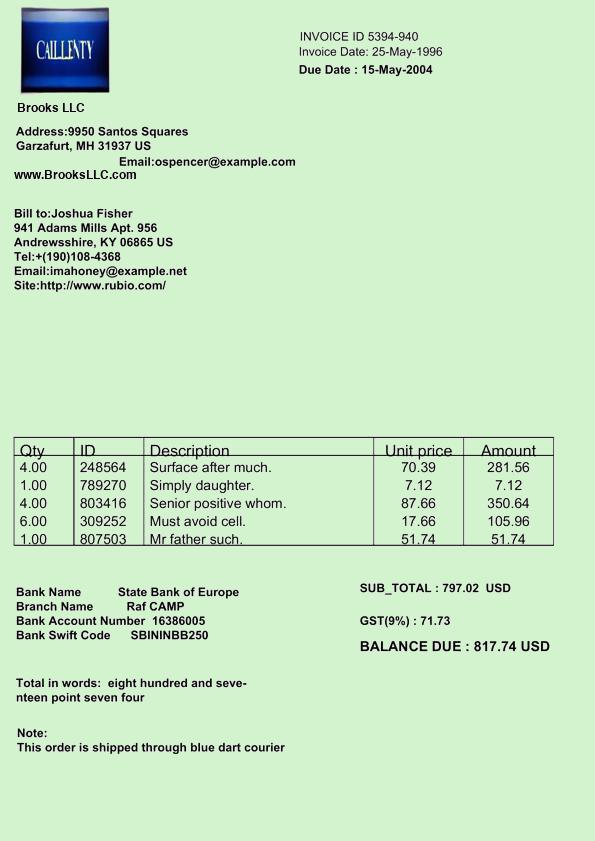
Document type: Invoice